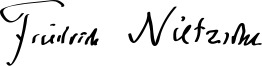
Signature of: friedrich nietzsche